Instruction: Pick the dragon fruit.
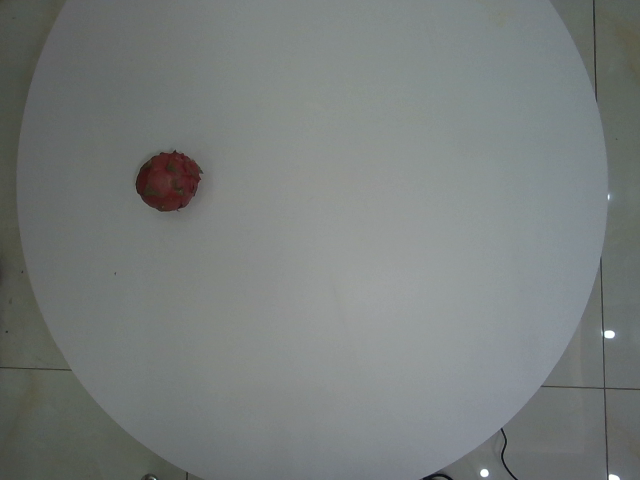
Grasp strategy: vertical